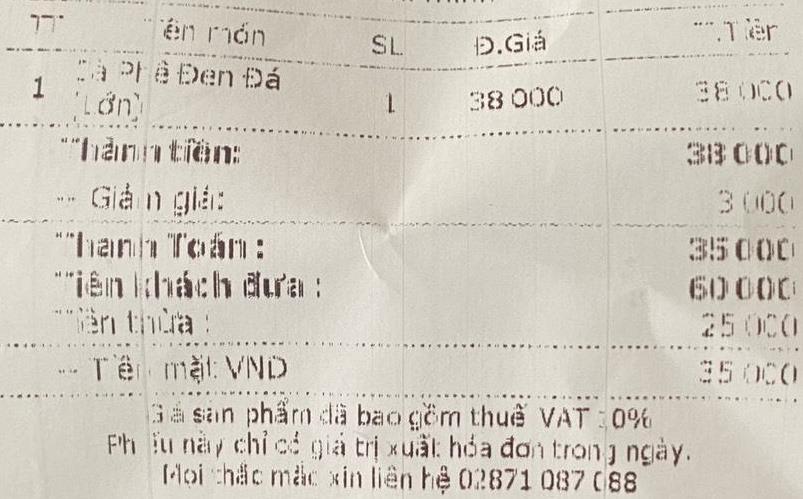
<table>
<tr>
<th>TT</th>
<th>tên món</th>
<th>SL</th>
<th>Đ.Giá</th>
<th>Tiền</th>
</tr>
<tr>
<td>1</td>
<td>Cà Phê Đen Đá (Lớn)</td>
<td>1</td>
<td>38 000</td>
<td>38 000</td>
</tr>
</table>

"hành tiền: 38 000
Giảm giá: 3 000
"hành Toán : 35 000
"tiền khách đưa : 60 000
"tiền thừa : 25 000
Tên mặt: VND 35 000

Giá sản phẩm đã bao gồm thuế VAT 0%
Phiếu này chỉ có giá trị xuất hóa đơn trong ngày.
Mọi thắc mắc xin liên hệ 02871 087 088